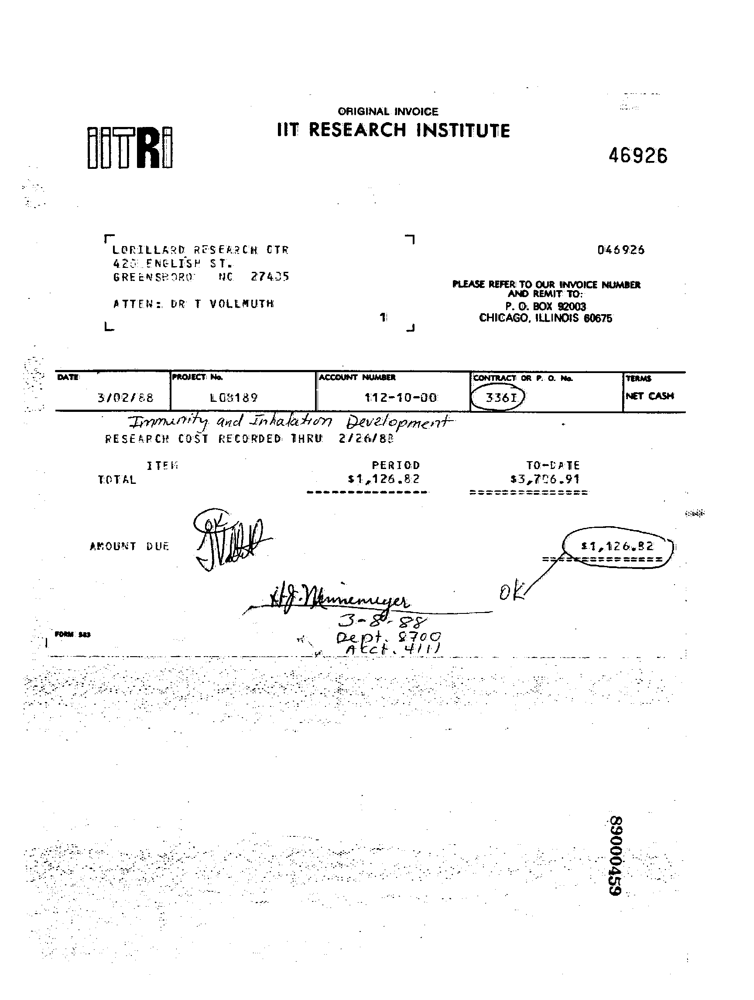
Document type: Invoice